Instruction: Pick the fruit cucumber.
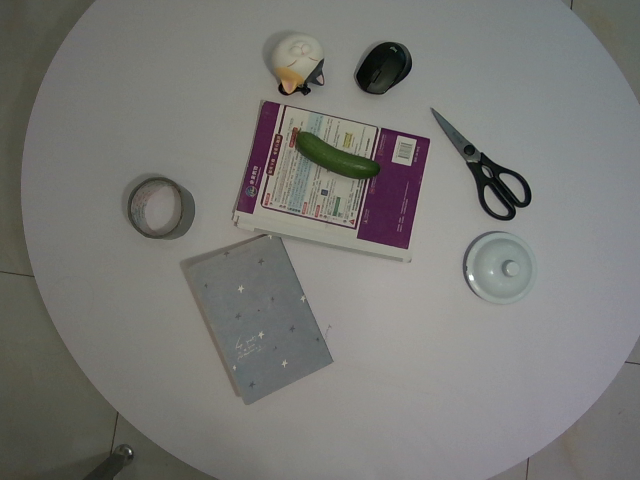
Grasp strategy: vertical